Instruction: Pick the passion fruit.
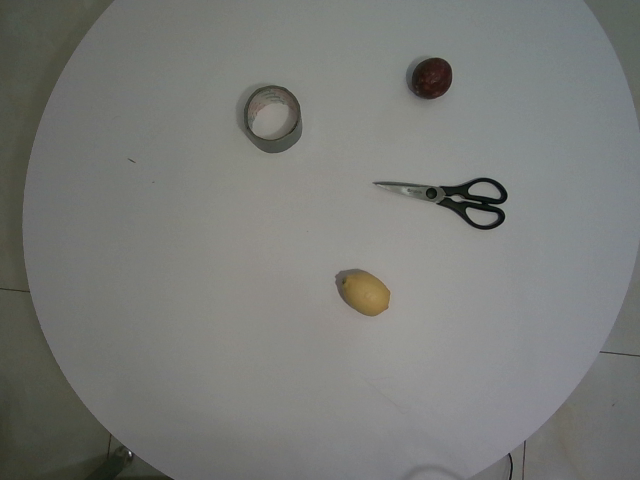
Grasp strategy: vertical